Patient: Female, age 31
A 31-year-old female from a non-consanguineous family presented to PUMCH in April 2015 due to an abnormal appearance on a chest X-ray observed during a medical examination 1 year prior. The patient did not present with any respiratory symptoms such as dyspnea on exertion or a cough. Physical examination revealed decreased pulmonary sounds in the lower zones and P2>A2 was heard during heart auscultation. The HRCT revealed diffuse, scattered, hyperdense micronodules throughout the whole lungs, accompanied by interlobular septal and bilateral pleural calcific thickening, subpleural cysts between the ribs and calcified parenchyma, referred to as the 'black pleura' sign (Fig. 2A and B). The BAFL examination (performed as above) revealed that the classification of inflammatory cells was normal and the ratio of cluster of differentiation (CD)4+/CD8+ T cells was 0.9 (reference range, 0.9-2.0), but a calcified body was detected (Fig. 2C). ABG measured pH 7.378, PaCO2 37.0 mmHg, PaO2 88.1 mmHg, SO2 96.4% and HCO3 22 mmol/l of room air (data not shown). Lung tissue pathology and SLC34A2 gene testing were lacking as a positive diagnosis of PMA had been reached based on the tests performed making invasive surgery unnecessary Gene testing was not performed on this patient due to economic constraints. A 99mTc-MDP bone scan revealed a diffusely increased intake of radiation in the lungs. An echocardiograph revealed mild enlargement of the right ventricle (anteroposterior diameter, 32 mm), with mild pulmonary hypertension (pulmonary systolic pressure, 37 mmHg) (data not shown). PFT and routine blood biochemistry were normal (data not shown). In the patient's local hospital they were misdiagnosed with pulmonary tuberculosis (TB) due to the appearance of miliary nodules on HRCT imaging. Following a positive diagnosis for PAM no medication was prescribed. At the 3 year follow-up the clinical course of the patient's disease remained stable.
Keywords: clinical manifestations, diagnostic imaging, pulmonary alveolar microlithiasis, solute carrier family 34 member 2
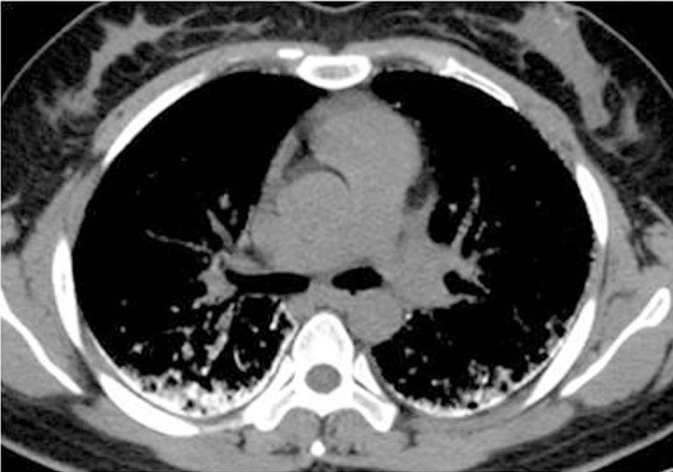
Image caption: Diagnostic imaging and pathological features of case 2. (B) HRCT imaging of a mediastinal window demonstrating subpleural intense linear calcification during a bronchoalveolar lavage fluid examination.